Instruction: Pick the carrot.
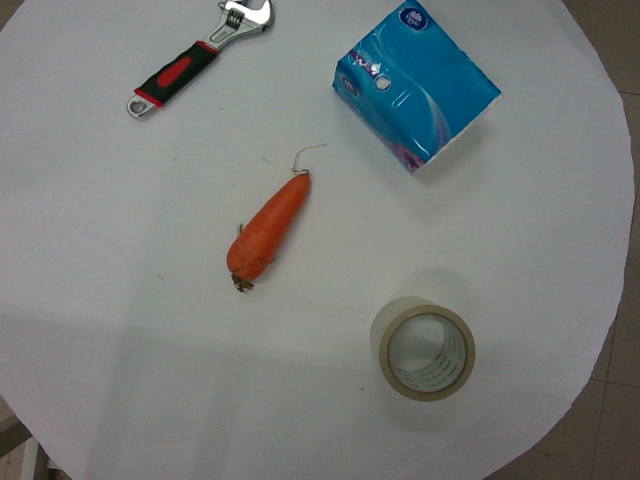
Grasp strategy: vertical